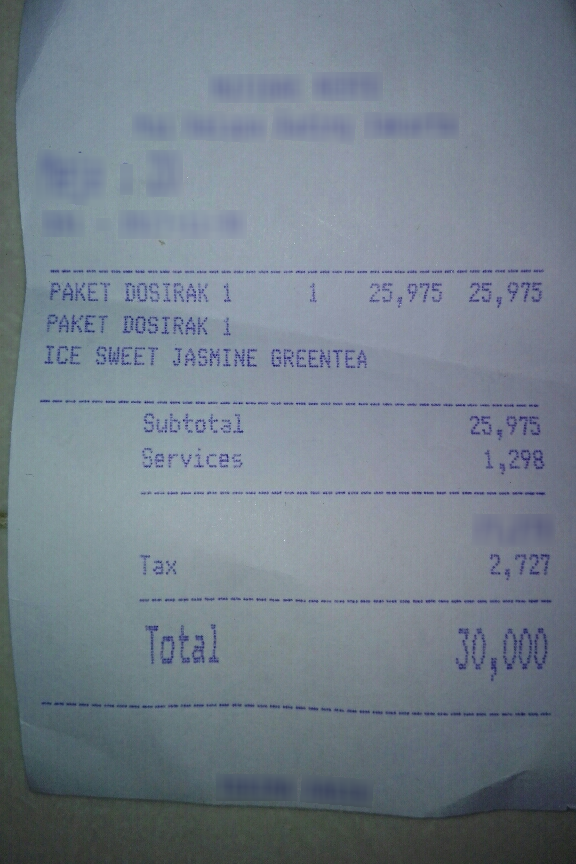
Number of items: 5
Subtotal: 25,975
Service charge: 1,298
Tax: 2,727
Total: 30,000
OCR text regions:
text: PAKET
text: DOSIRAK
text: 1
text: 1
text: 25,975
text: 25,975
text: PAKET
text: DOSIRAK
text: 1
text: ICE
text: SWEET
text: JASMINE
text: GREENTEA
text: Subtotal
text: 25,975
text: Services
text: 1,298
text: Tax
text: 2,727
text: Total
text: 30,000